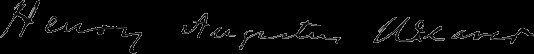
Signature of: henry a weaver